Patient: Male, age 58
A 58-year old male was referred to our outpatient consultation centre with complaints of shortness of breath, dry cough and fatigue over the previous two months. He also reported anorexia and involuntary weight loss for the same period of time. His primary care physician had treated him with antibiotics, but no response or improvement in symptoms were noted. The patient's past medical history included an episode of pesticide poisoning 35 years ago for which no information was available and occasional gout that responded to anti-inflammatory medication. The patient was an ex-smoker of 80-pack years and a moderate drinker. No known allergies were reported. His occupational history included working as a stacker in a warehouse for 20 years, with moderate dust exposure, and following this, as an administrative worker for 20 years. He was regularly exposed to a parakeet (Melopsittacus undulatus), chickens, and cats. The patient was unaware of any exposure to tuberculosis patients, recent trips abroad or family history of respiratory disease.
On physical examination, he was in good general condition, but crackles were heard in both lung bases. No other changes were noted.
The patient's chest X-ray showed bilateral diffuse interstitial infiltrates with a predominant reticular pattern and no spared areas (Figure 1). This was followed by a high resolution computed tomography (HRCT) scan of the chest that showed several areas of subpleural cystic lesions and traction bronchiectasis affecting all lobes, but having an upper and middle level predominance and being much more extensive in the right lung. There were also multiple mediastinal enlarged lymph nodes and an enlargement of the pulmonary artery (3.2 cm diameter) and right cardiac cavities (Figure 2). Cardiac tests were performed, including an electrocardiogram and echocardiogram, and no other signs of cardiac disease were found. Blood tests, including those for auto-antibodies and IgG immunoglobulins (to parakeet and fungal proteins) were negative. Lung function tests suggested moderate restriction (percentage predicted forced vital capacity [FVC], 57.5%), low diffusion capacity ([DLco] 36% of the predicted value) and resting hypoxaemia (PaO2, 69.7 mmHg). The decision was made to perform bronchoscopy with bronchoalveolar lavage and transbronchial biopsy. Upon examination, the bronchial mucosa showed moderate signs of inflammation, but no other morphological changes. Bronchoalveolar lavage showed an increase in the total cell count (300 cells/microL), and increased percentage of lymphocytes (28%) and neutrophils (12%). The CD4/CD8 ratio was 0.2. Transbronchial biopsy showed no specific findings. A transthoracic biopsy was then performed, but the results were also inconclusive. The patient was referred for surgical lung biopsy. The pathology of the surgical specimen was compatible with a pattern of usual interstitial pneumonia (Figure 3).
At this time no definite diagnosis could be made, as the clinical, radiological and pathological findings were compatible with both chronic hypersensitivity pneumonitis and IPF. Nevertheless, treatment with prednisolone, azathioprine and acetylcysteine commenced. The patient was also instructed to avoid any contact with the parakeet. Despite the treatment, the patient got progressively worse, and has been referred for lung transplantation.
Chronic hypersensitivity pneumonitis and IPF can present with the same clinical and radiological manifestations. A careful clinical evaluation is therefore fundamental, and the surgical pulmonary biopsy is usually helpful in performing the differential diagnosis, but not in this case. A UIP pattern can be seen on biopsy (and/or CT) in both IPF and chronic HP. The addition of BAL can give a decisive contribution to the diagnostic procedures. A cut-off level of 30% for lymphocytes in BAL demonstrated a favorable discriminative power for the diagnosis of IPF. In this case, despite careful evaluation, no definite diagnosis could be achieved.
Written informed consent was obtained from the patient for publication of this case report and any accompanying images. A copy of the written consent is available for review by the Editor of this journal.
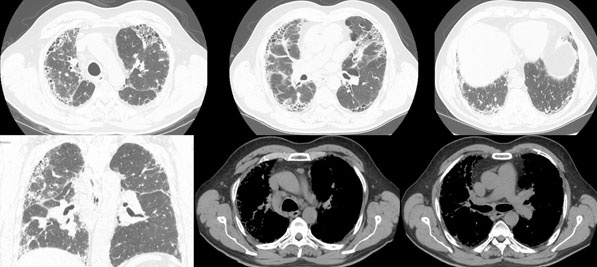
Image caption: HRCT scans showing honeycombing and traction bronchiectasis affecting all lobes of the lungs, enlarged mediastinal lymph nodes and enlargement of the pulmonary artery (3.2 cm in diameter) and the right cardiac cavities.